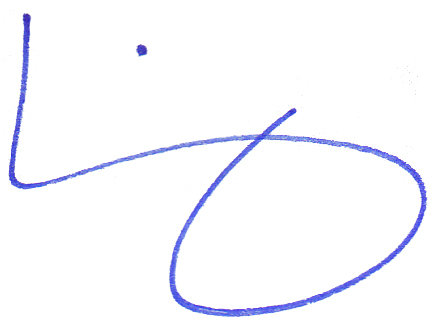
Signature of: liz linehan